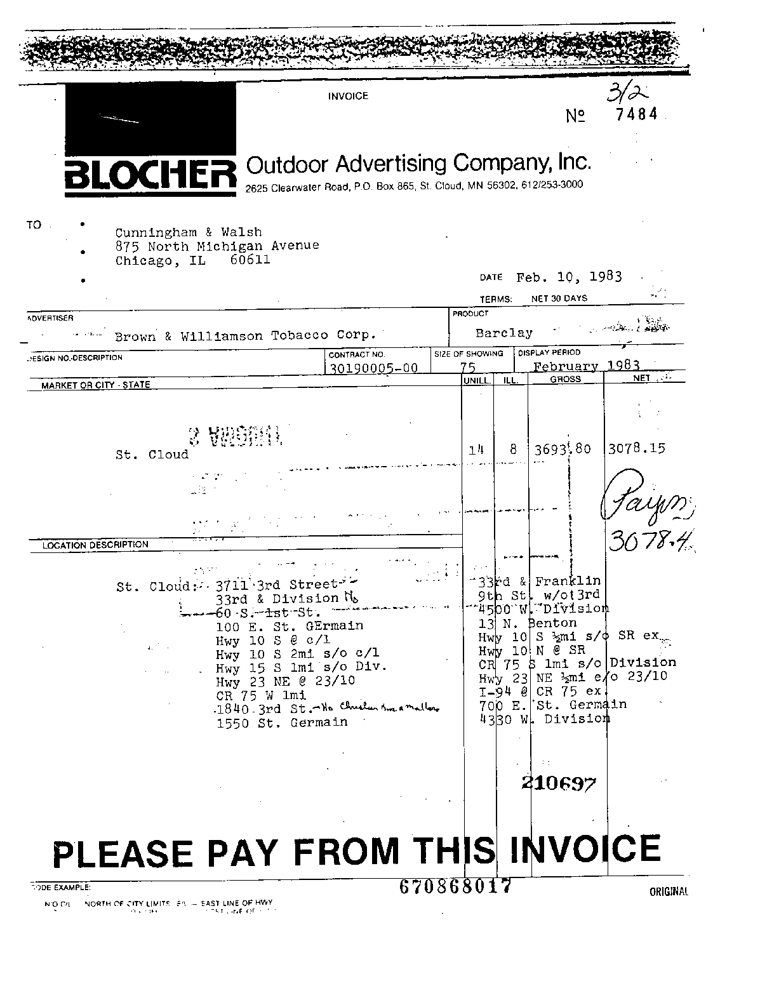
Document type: Invoice